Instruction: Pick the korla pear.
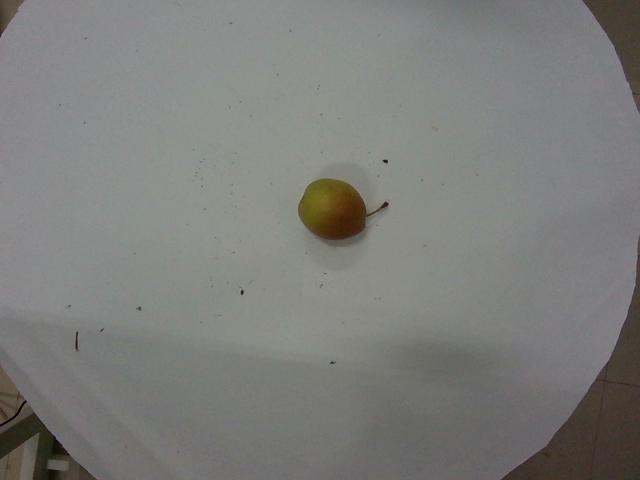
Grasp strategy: vertical